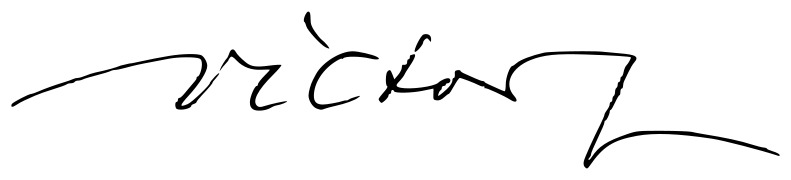
Signature of: víctor de la serna